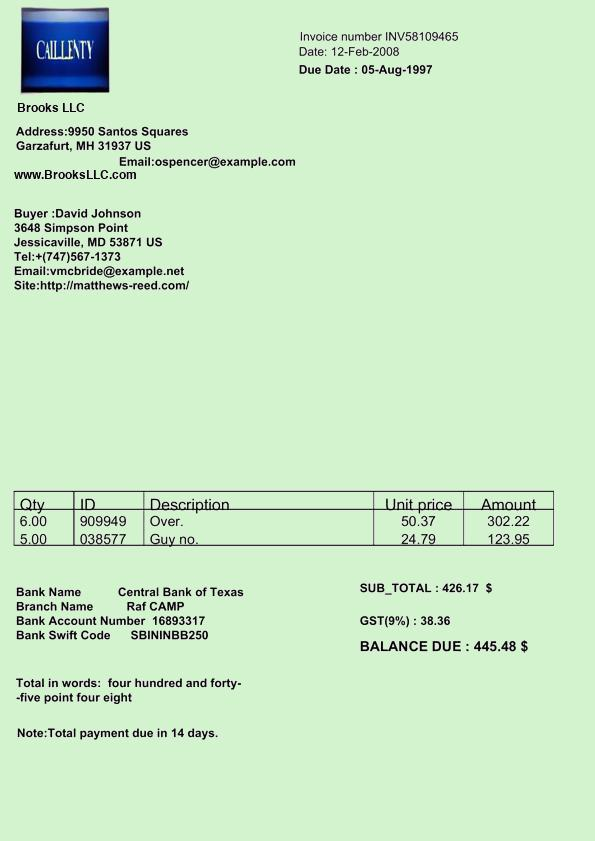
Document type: Invoice